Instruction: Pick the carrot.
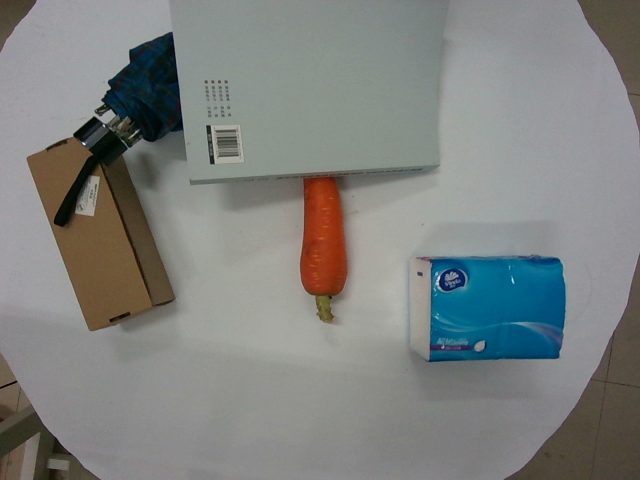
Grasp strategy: vertical